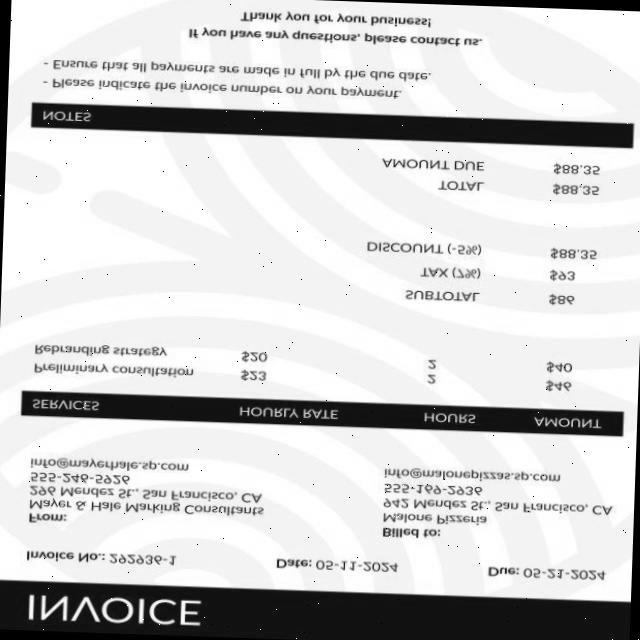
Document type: Invoice